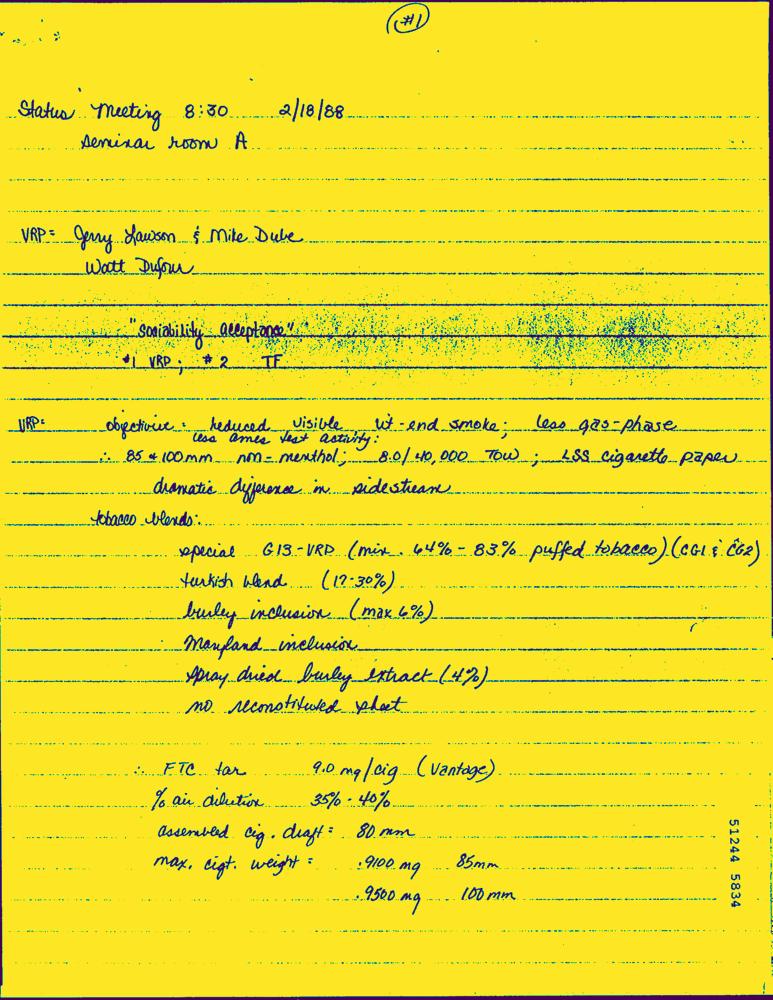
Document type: Hand-Written